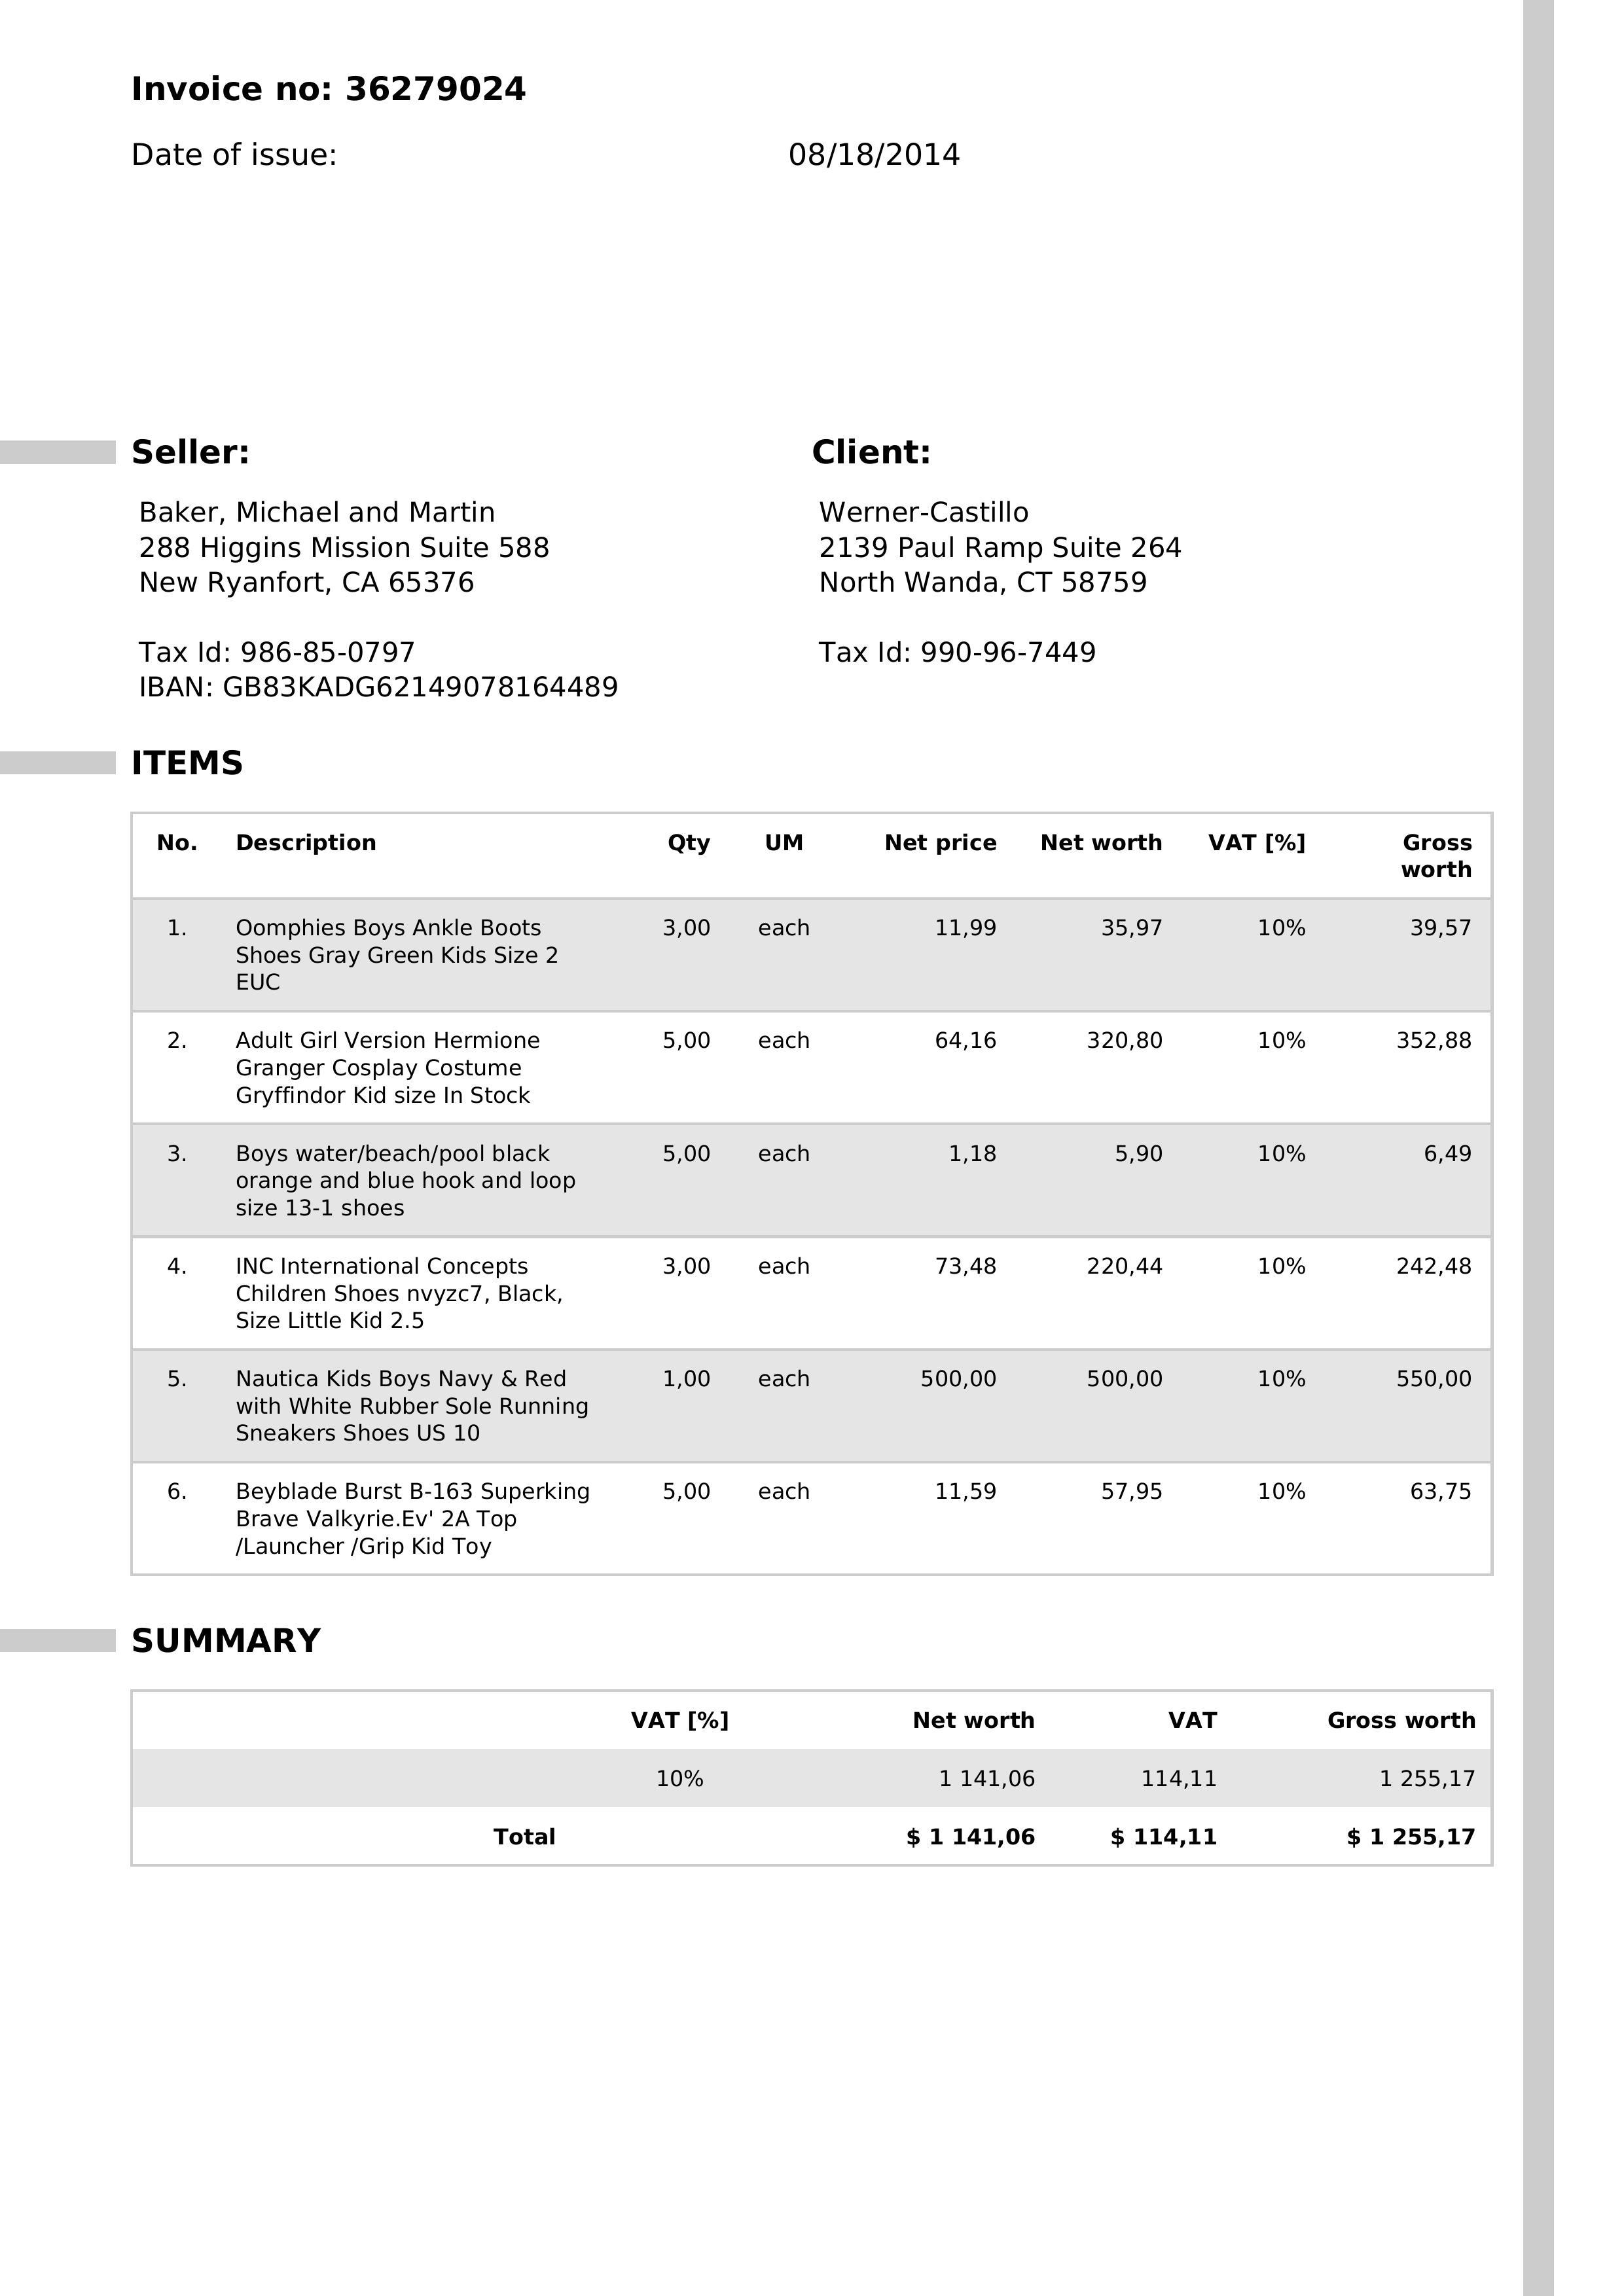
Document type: Invoice